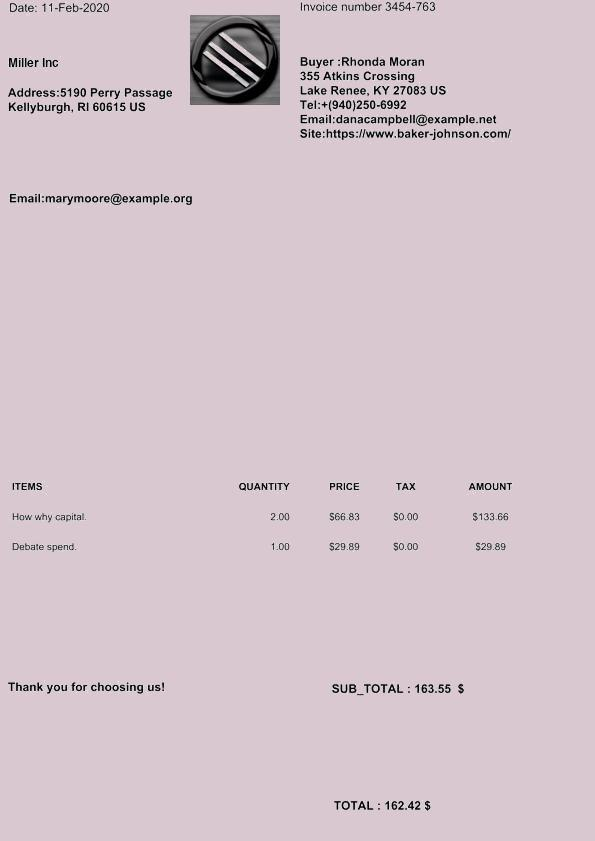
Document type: Invoice